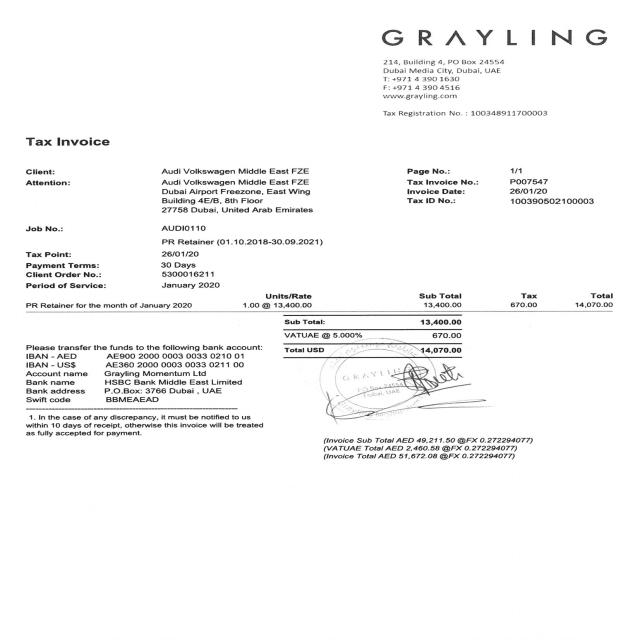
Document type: Invoice